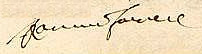
Signature of: ranuccio ii farnese